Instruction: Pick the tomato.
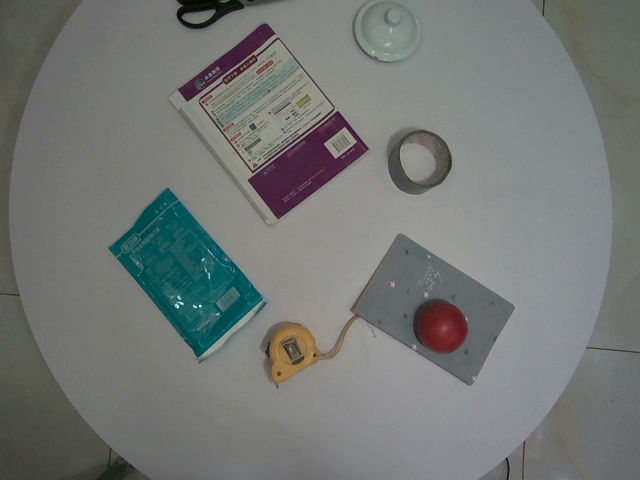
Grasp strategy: vertical